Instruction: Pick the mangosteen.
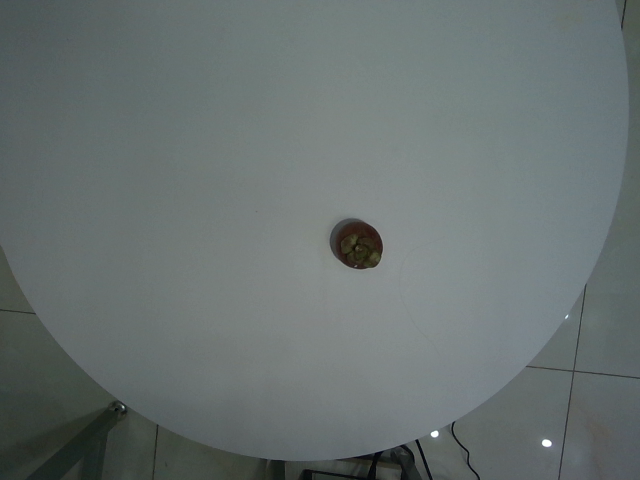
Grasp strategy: vertical